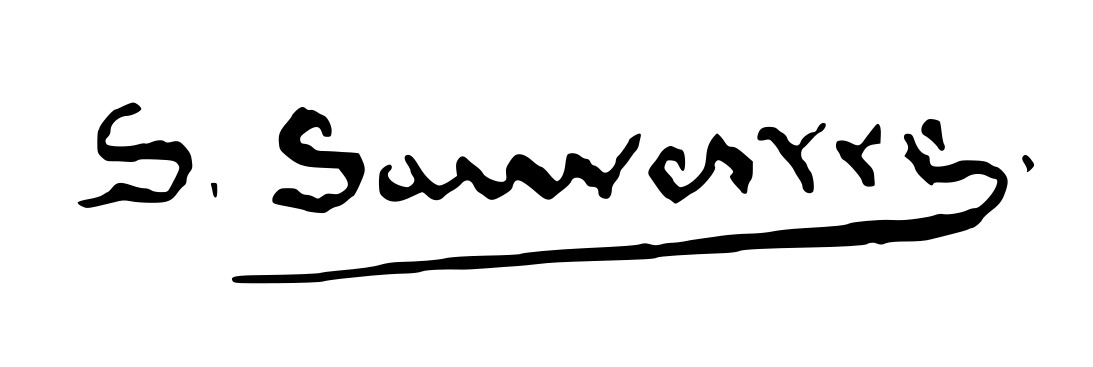
Signature of: stéphen sauvestre